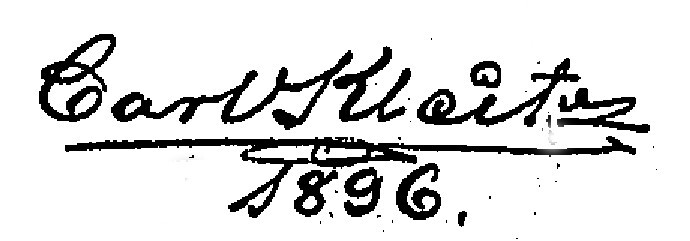
Signature of: carl kleitz